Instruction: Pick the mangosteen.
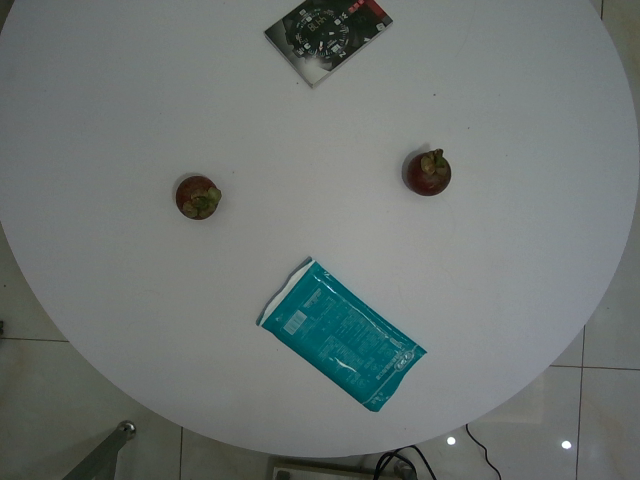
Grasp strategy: vertical